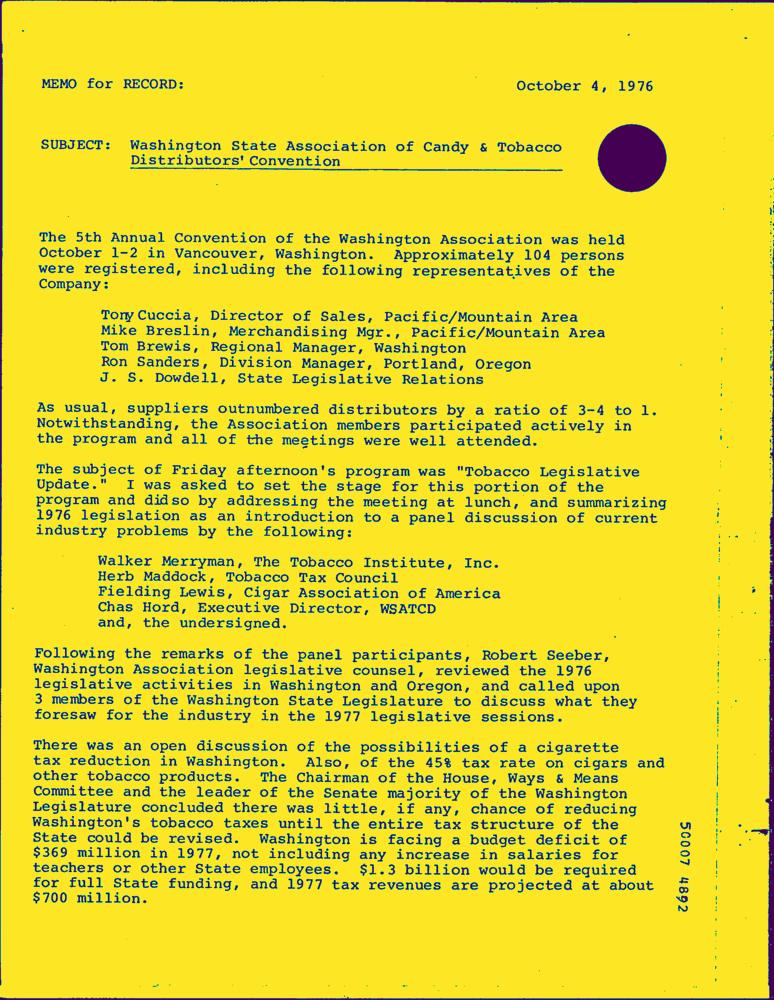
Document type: Letter-Doc